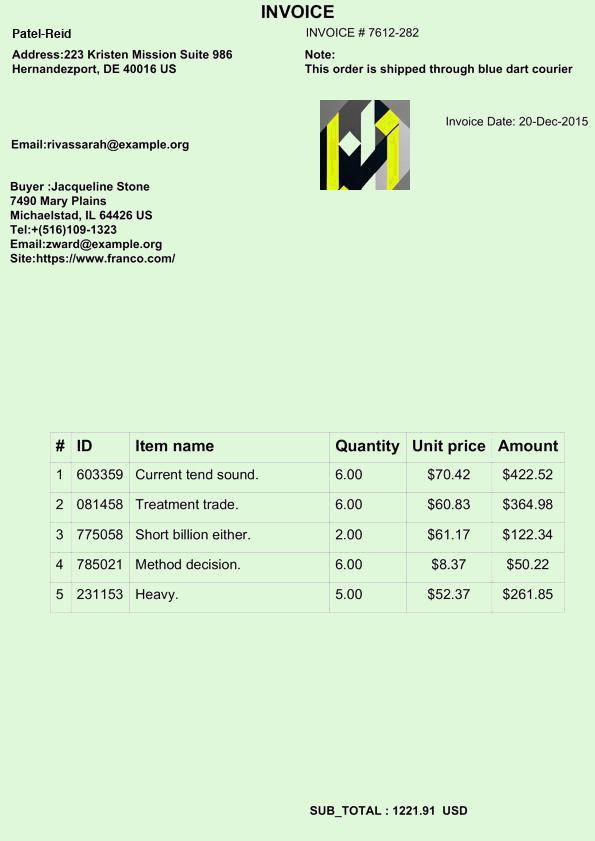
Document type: Invoice